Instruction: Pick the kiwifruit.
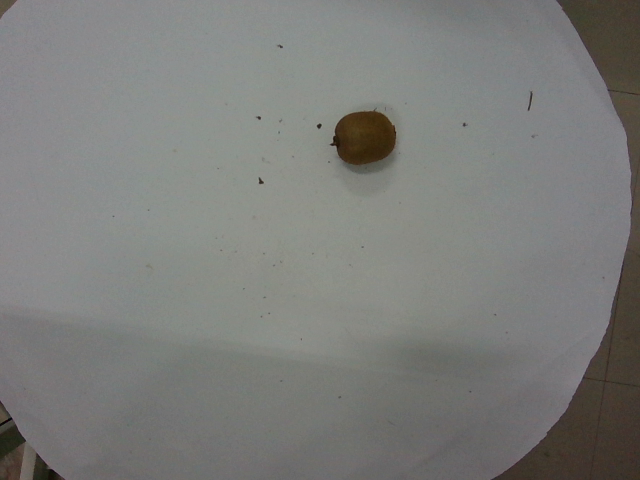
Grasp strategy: vertical